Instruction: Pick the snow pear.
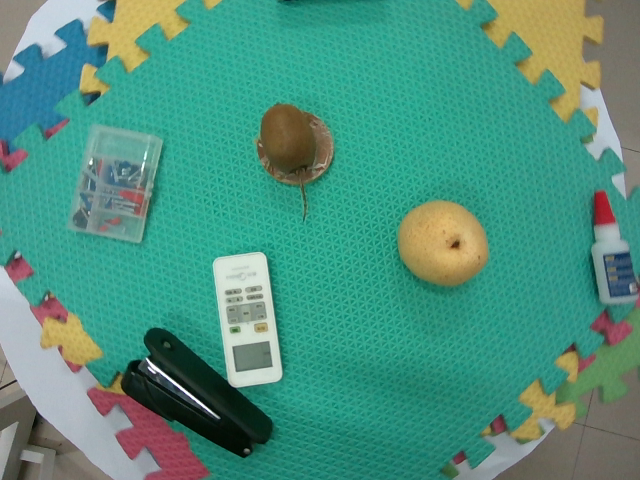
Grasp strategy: vertical